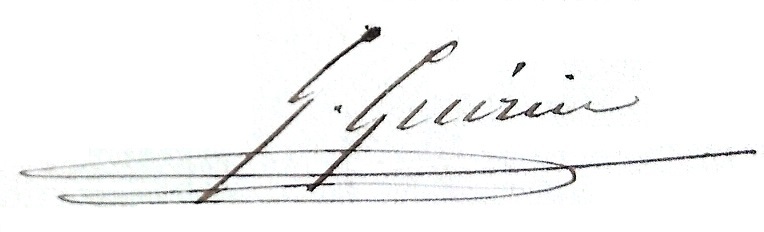
Signature of: étienne charles gustave guérin